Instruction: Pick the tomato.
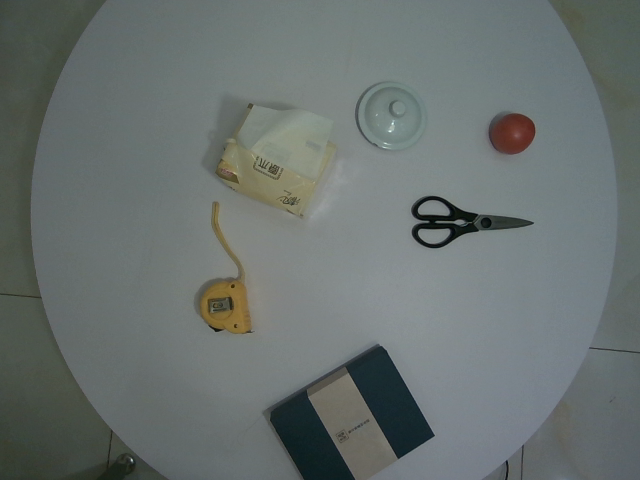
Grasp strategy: vertical